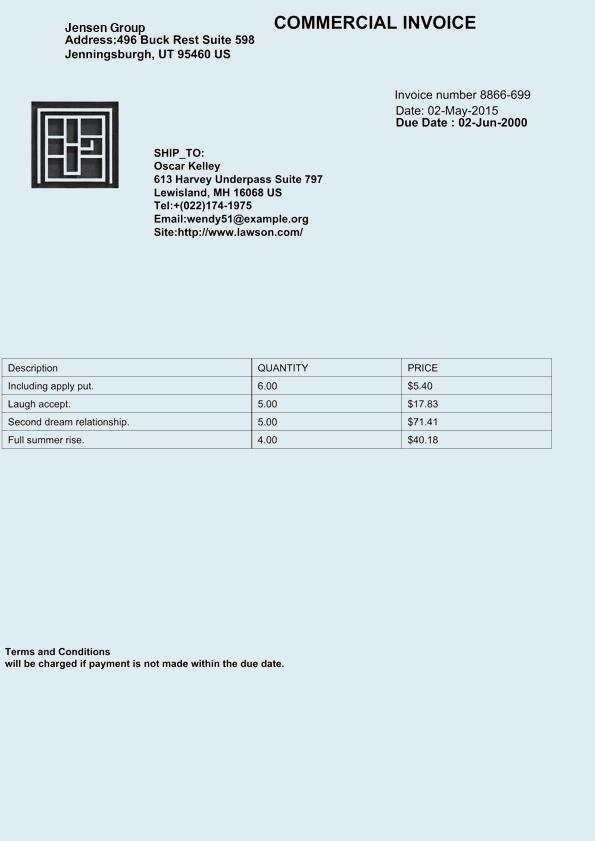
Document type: Invoice